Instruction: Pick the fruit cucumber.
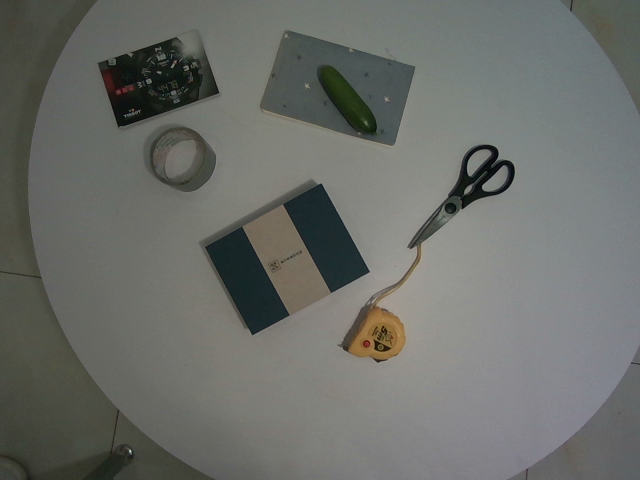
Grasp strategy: vertical